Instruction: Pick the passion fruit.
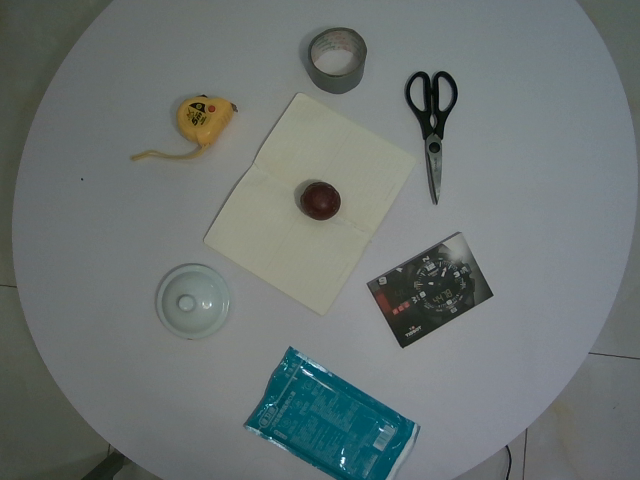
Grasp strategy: vertical